Question: Which state is mentioned in the document?
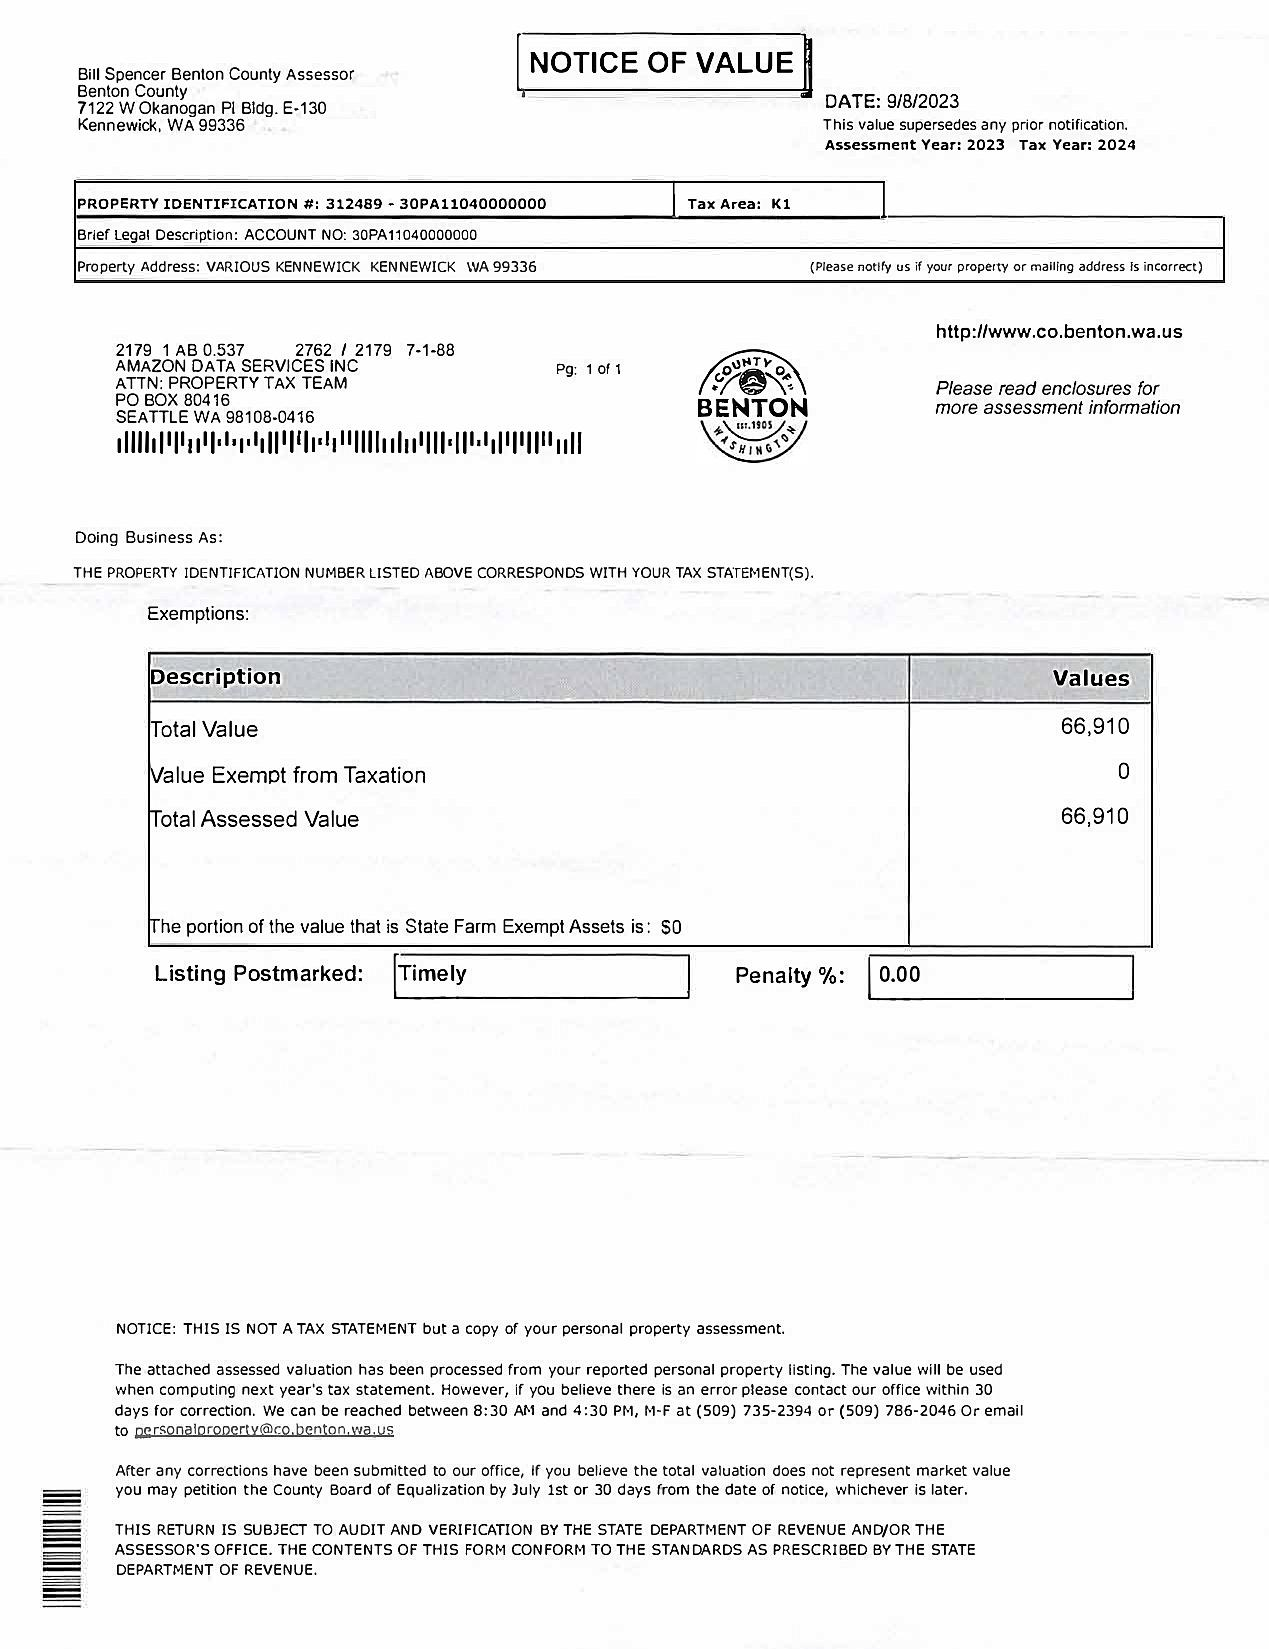
Answer: "WA"